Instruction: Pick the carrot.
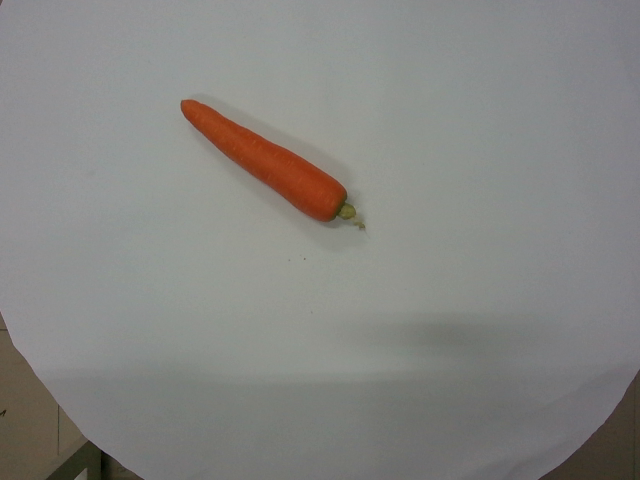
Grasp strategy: vertical